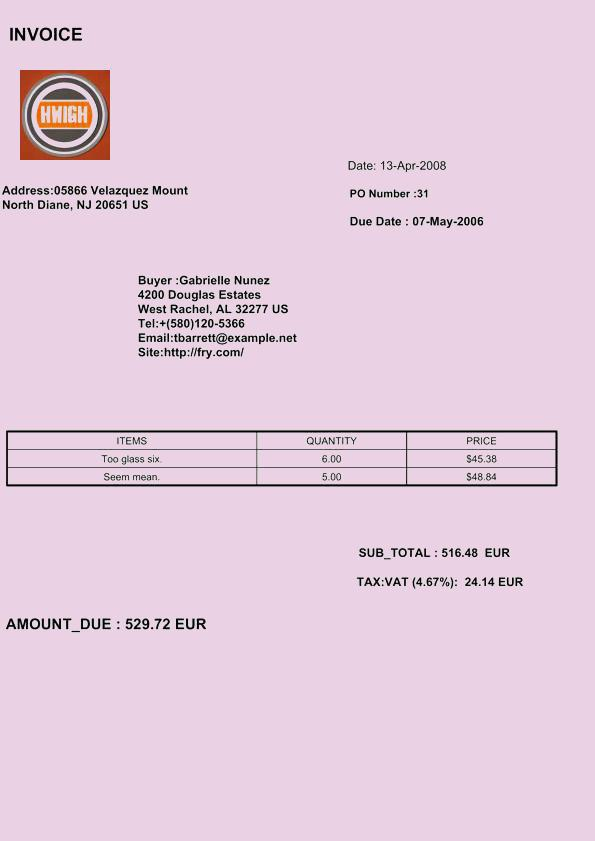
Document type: Invoice